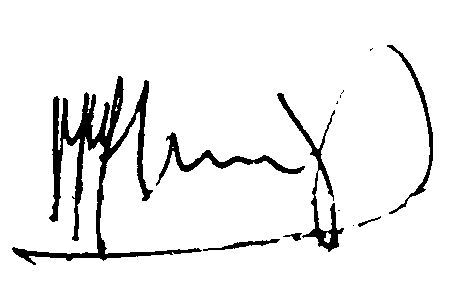
Signature of: miguel ángel rodríguez echeverría